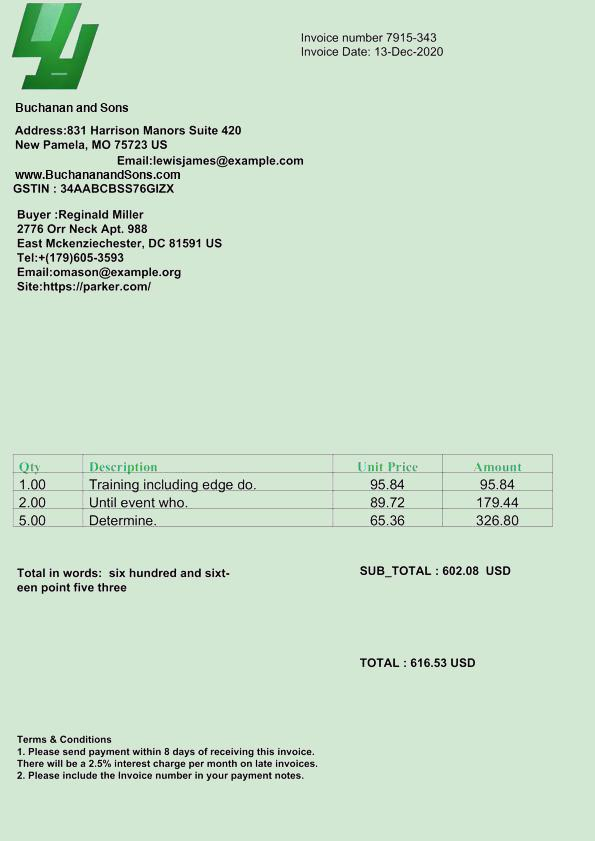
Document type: Invoice